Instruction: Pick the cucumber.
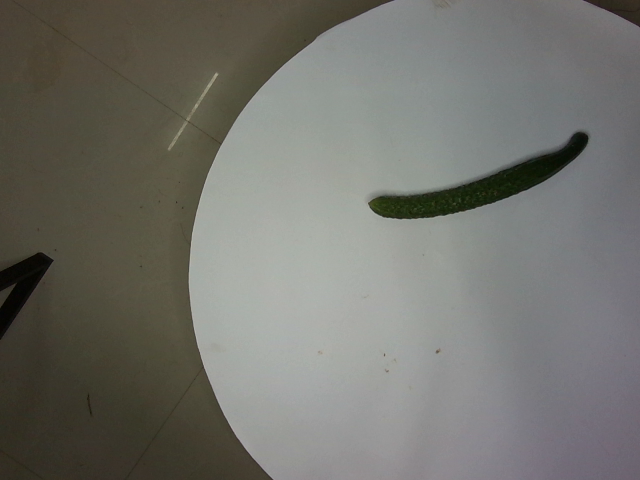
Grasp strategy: vertical